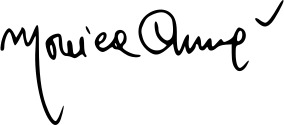
Signature of: monica cirinnà